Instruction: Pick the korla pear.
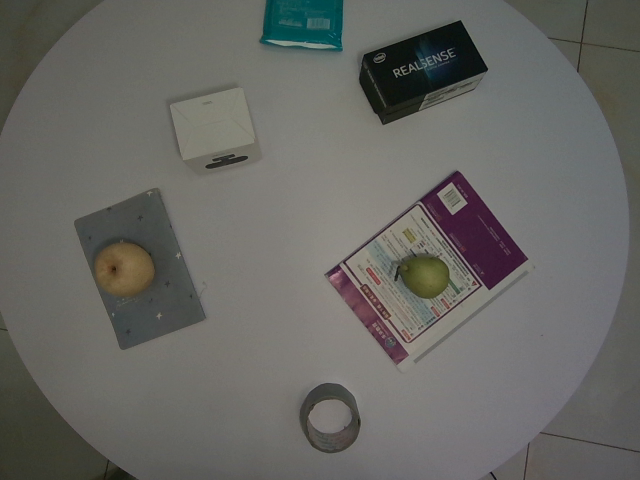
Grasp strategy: vertical